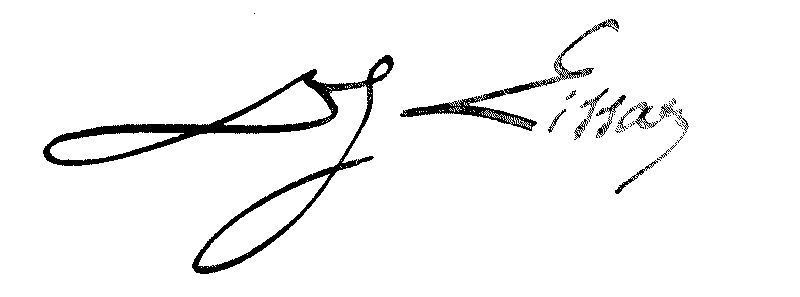
Signature of: jean lissar